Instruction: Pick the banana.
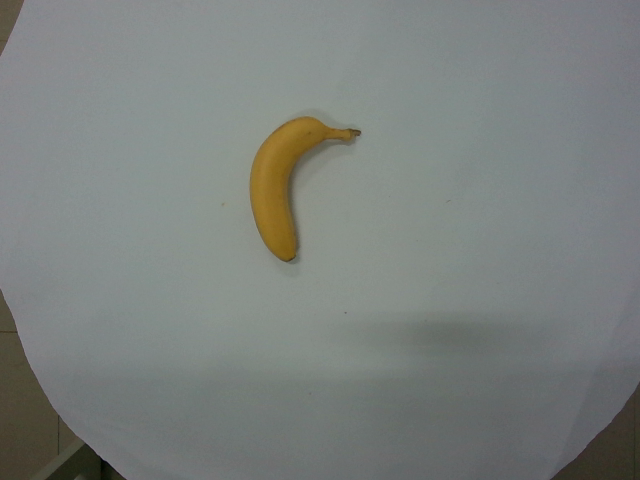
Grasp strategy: vertical